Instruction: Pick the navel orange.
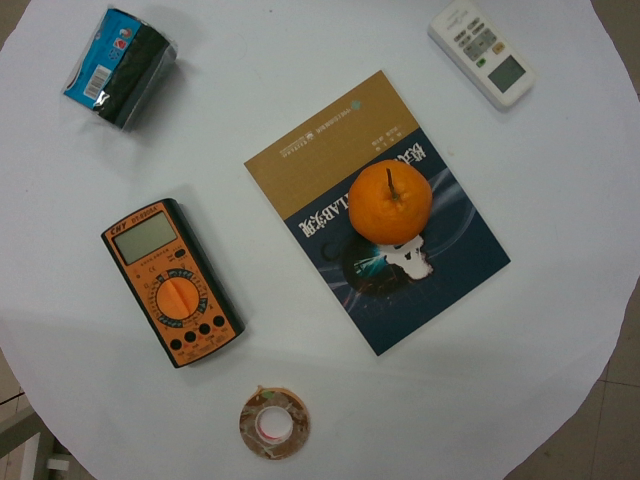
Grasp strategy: vertical